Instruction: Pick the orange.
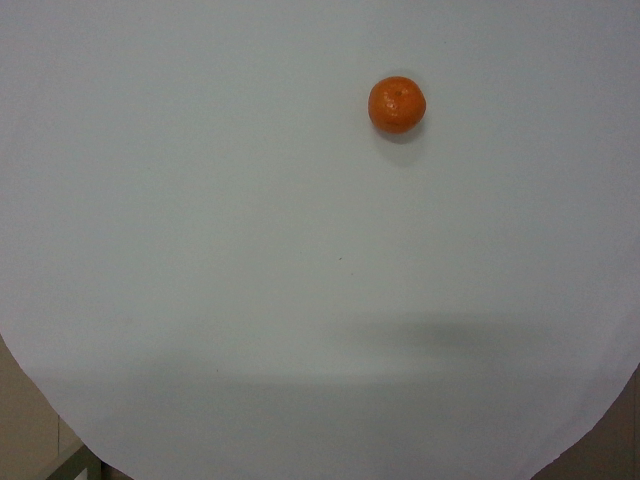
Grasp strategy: vertical